Question: What type of tax is indicated in the document, personal property or real estate?
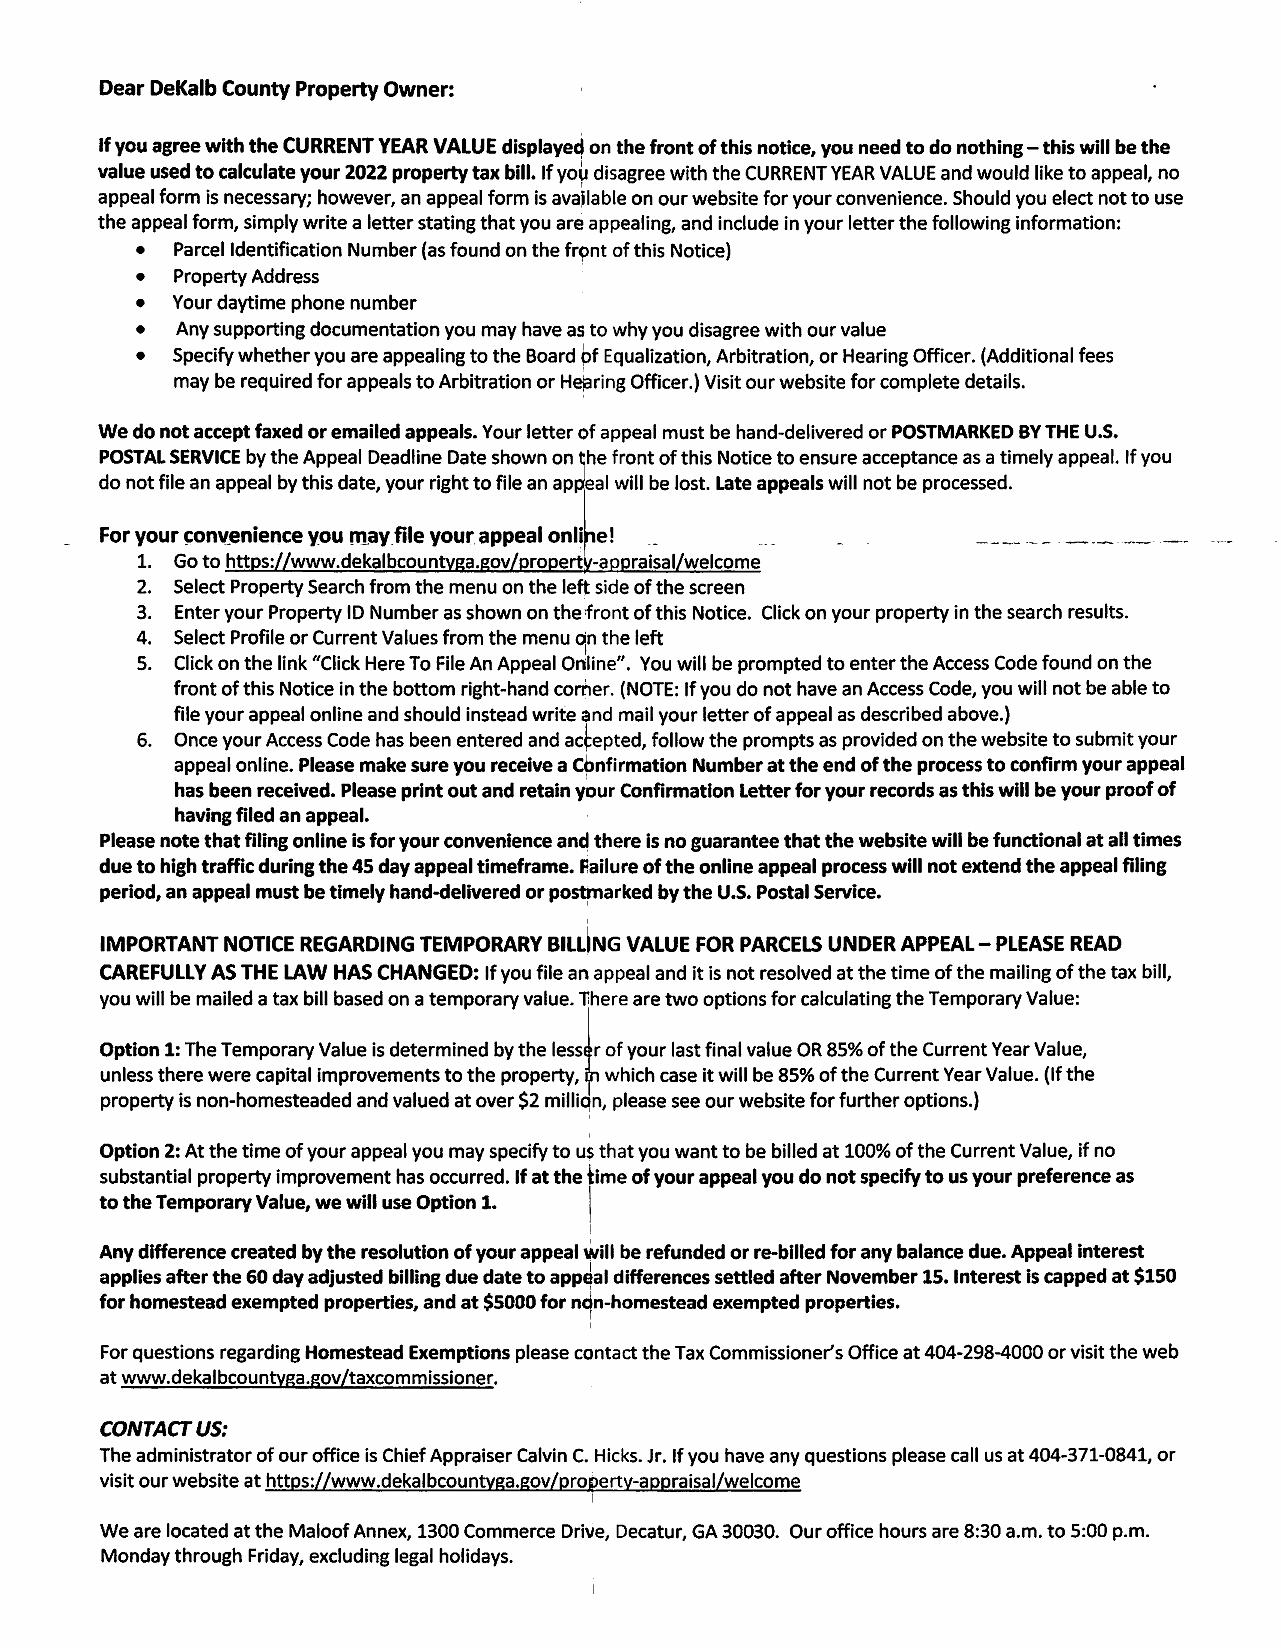
Answer: "Real Estate Tax"